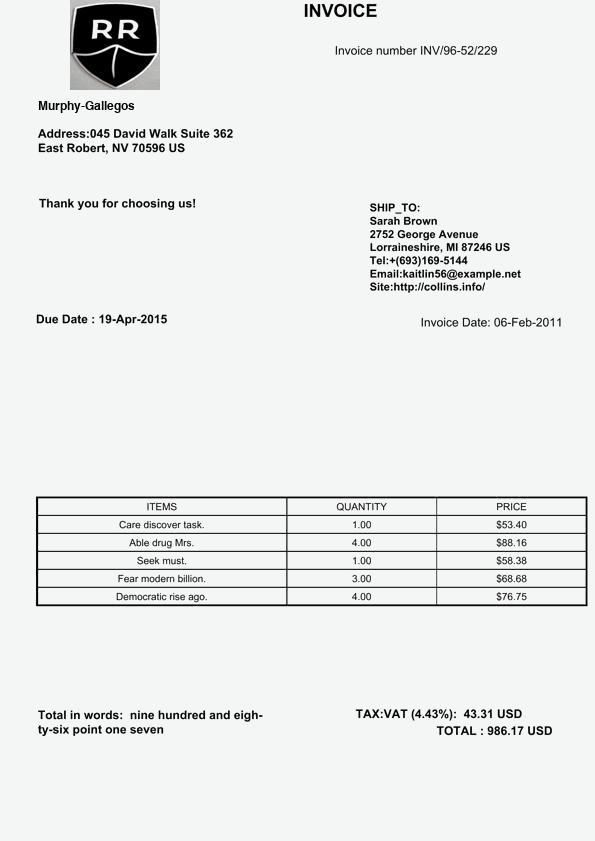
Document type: Invoice